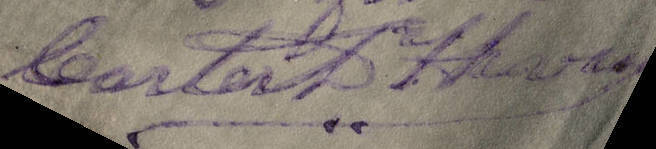
Signature of: carter dehaven